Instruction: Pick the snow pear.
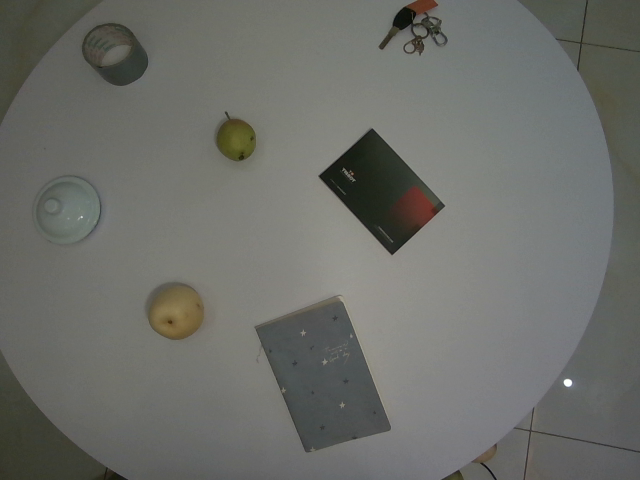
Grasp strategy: vertical